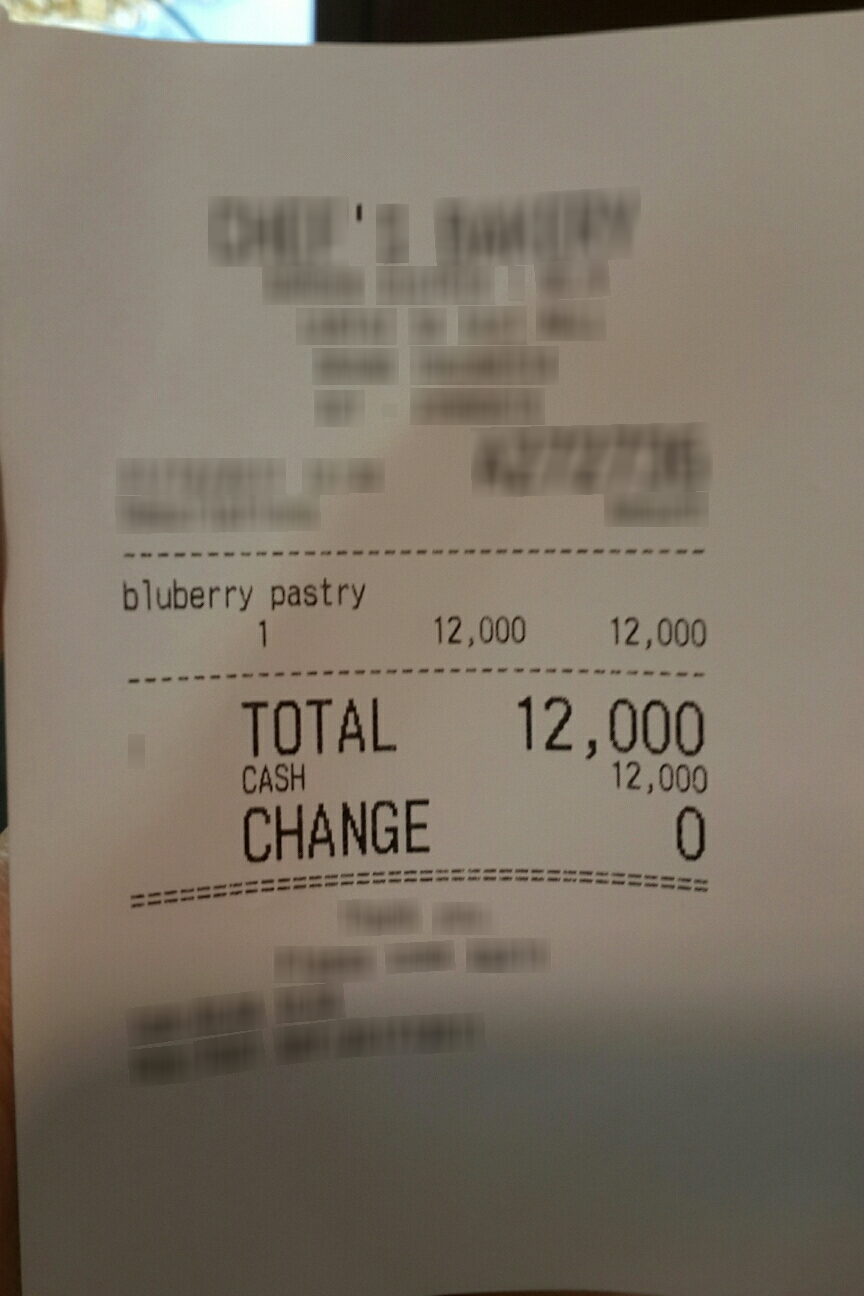
Number of items: 4
Total: 12,000
OCR text regions:
text: TOTAL
text: 12,000
text: CASH
text: 12,000
text: CHANGE
text: 0
text: 1
text: bluberry
text: pastry
text: 12,000
text: 12,000